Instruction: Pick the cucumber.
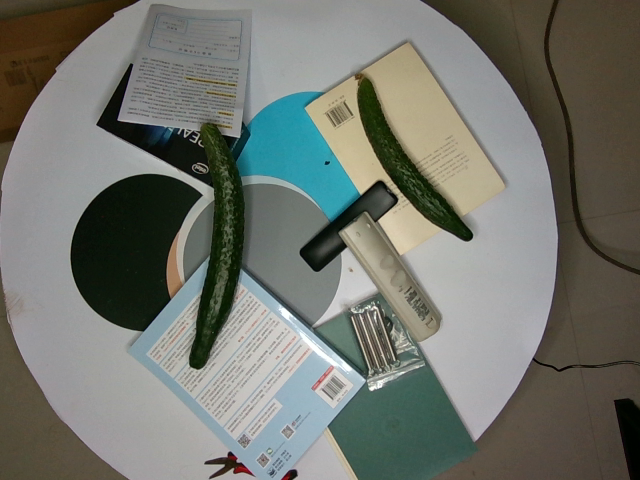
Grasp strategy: vertical